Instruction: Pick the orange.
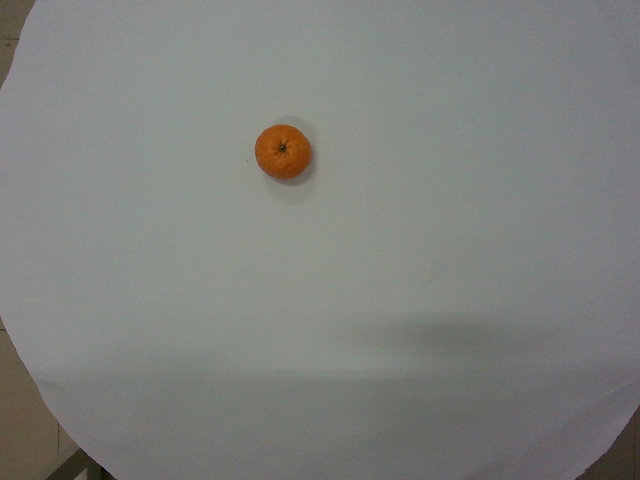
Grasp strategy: vertical